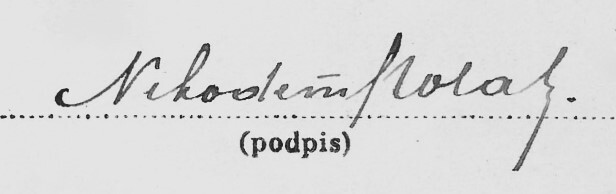
Signature of: nikodem polak